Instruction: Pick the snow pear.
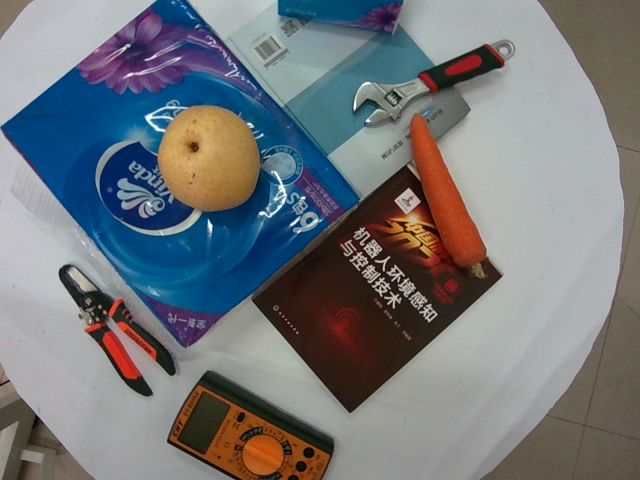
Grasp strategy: vertical